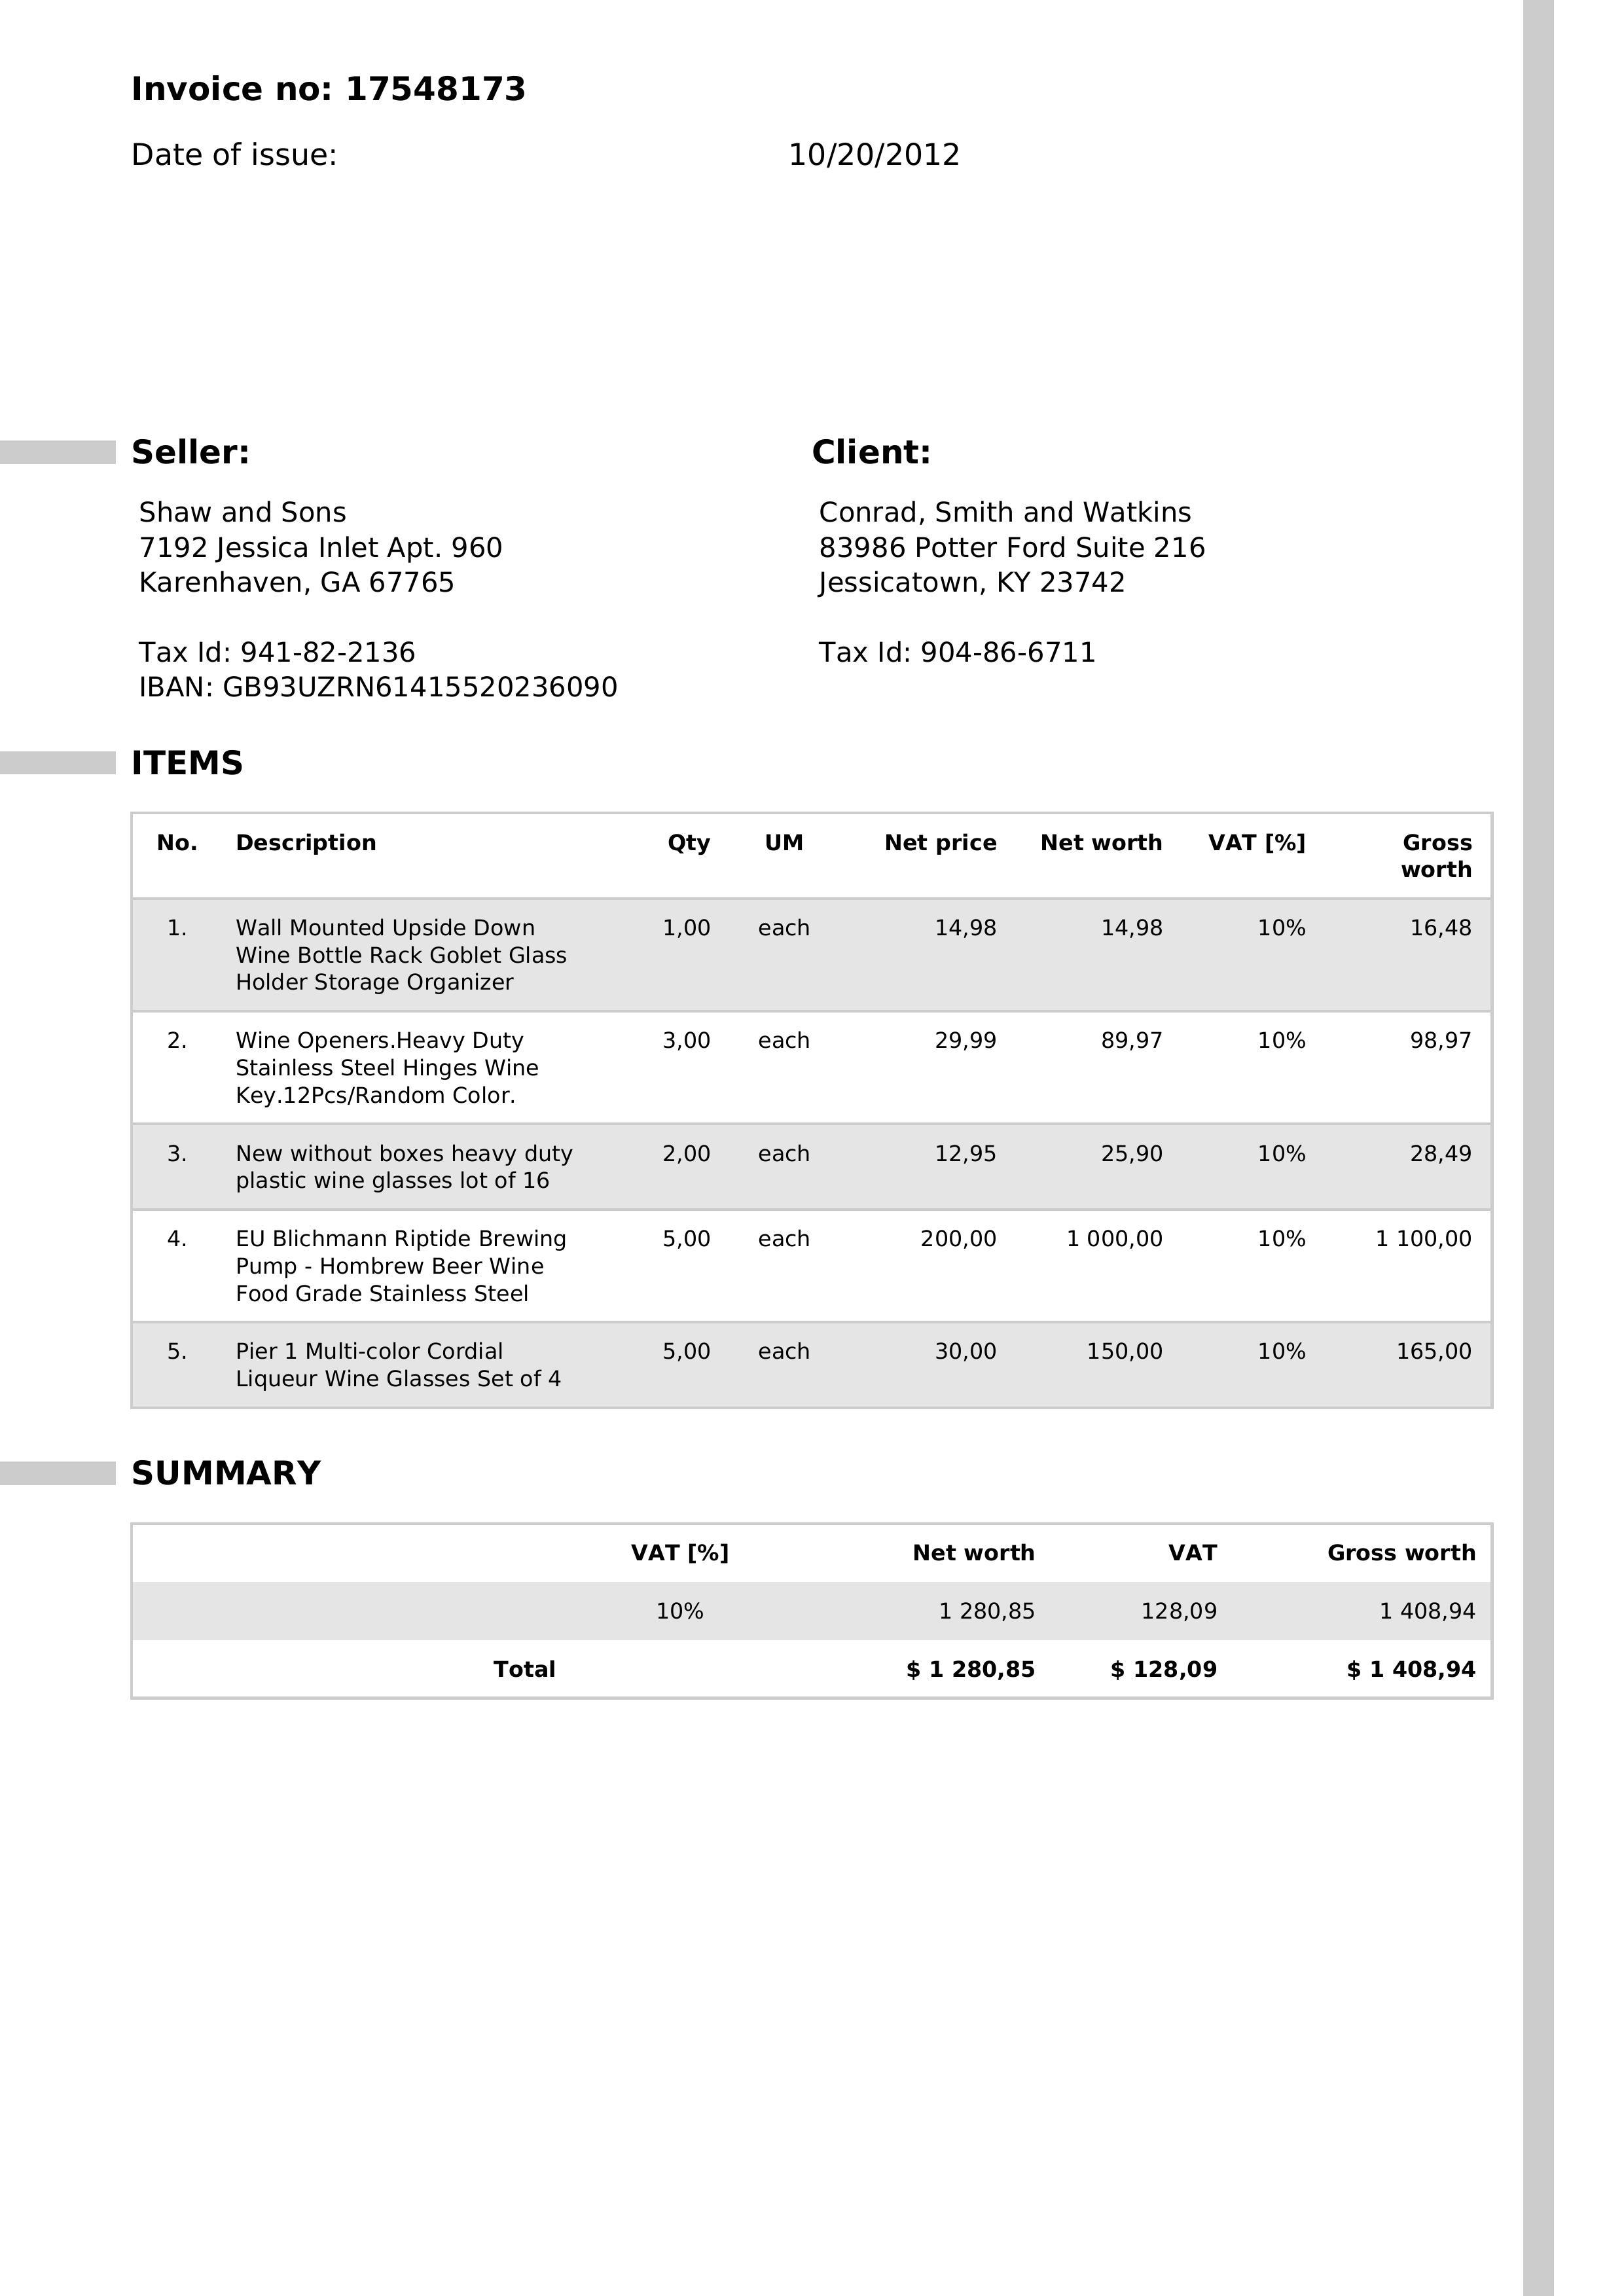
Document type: Invoice